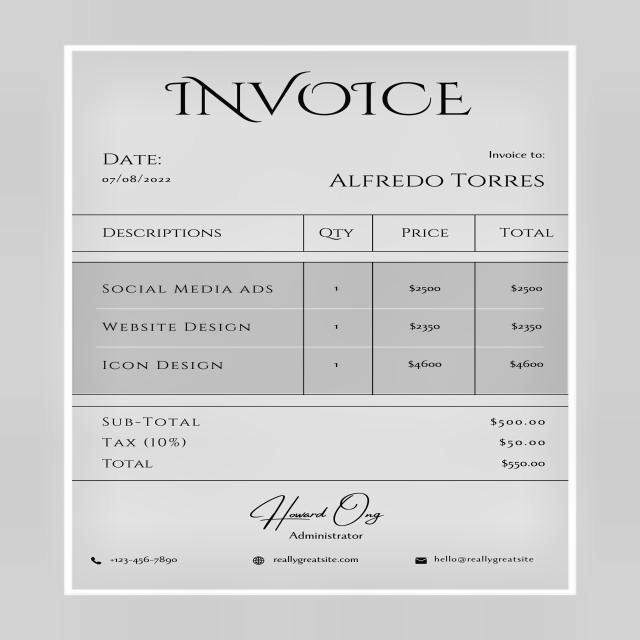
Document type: Invoice